Question: What could the diagnosis suggest?
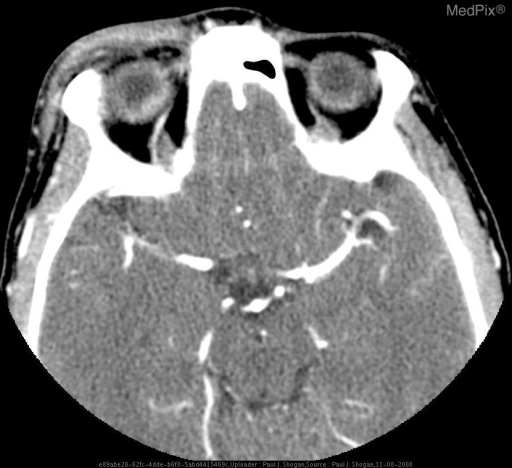
Answer: The possible diagnosis includes •  Right preseptal cellulitis with

» Choroidal Melanoma
» Metastases (Breast, Lung)
» Lymphoma
» Leukemia
» Choroidal hemangioma
» Coat’s Disease
» Toxocara Canis Infection
» Retrolental Fibroplasia.